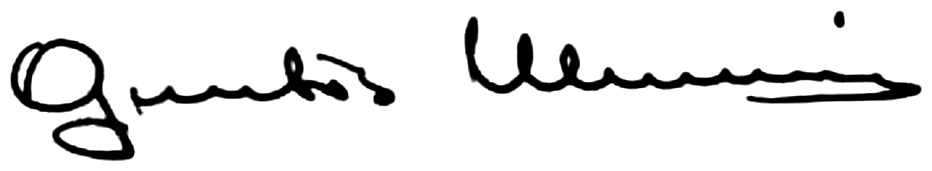
Signature of: guntis ulmanis